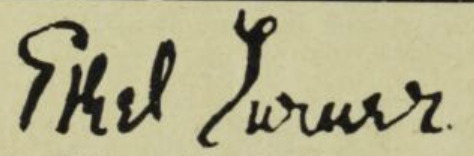
Signature of: ethel turner